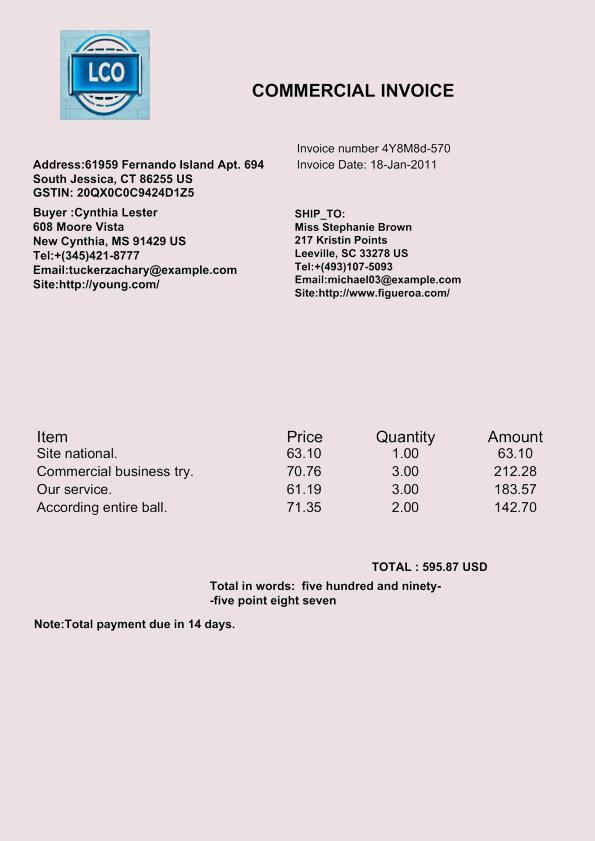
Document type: Invoice